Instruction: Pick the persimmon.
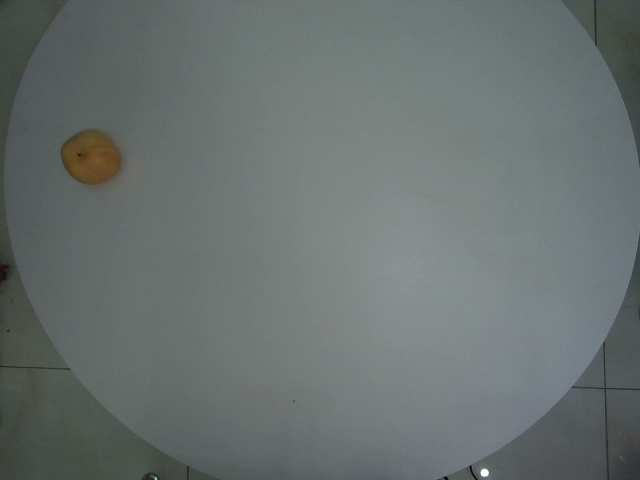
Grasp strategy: vertical